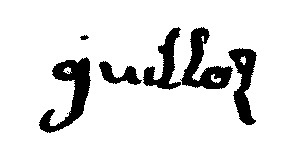
Signature of: pierre françois guilloz